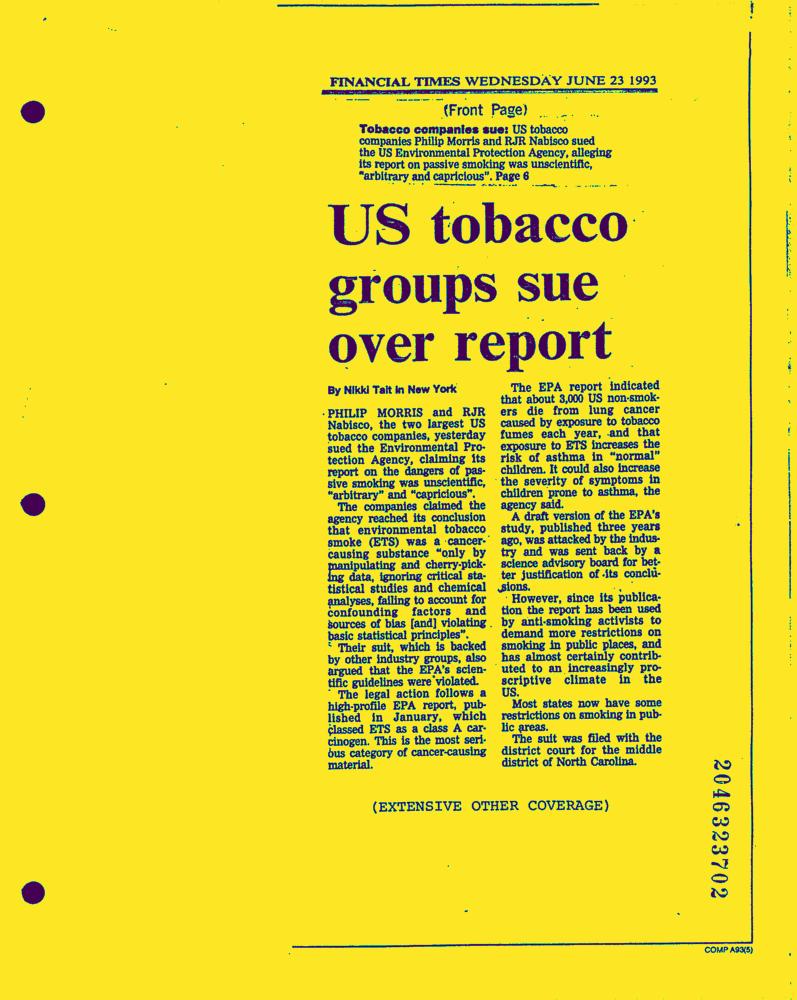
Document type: News-Article